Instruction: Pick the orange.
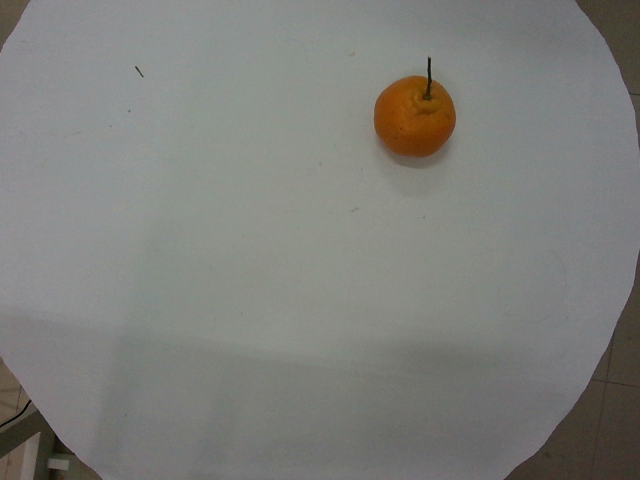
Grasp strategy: vertical